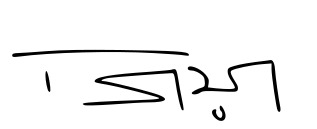
Signature of: ziaur rahman